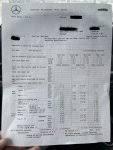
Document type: Invoice